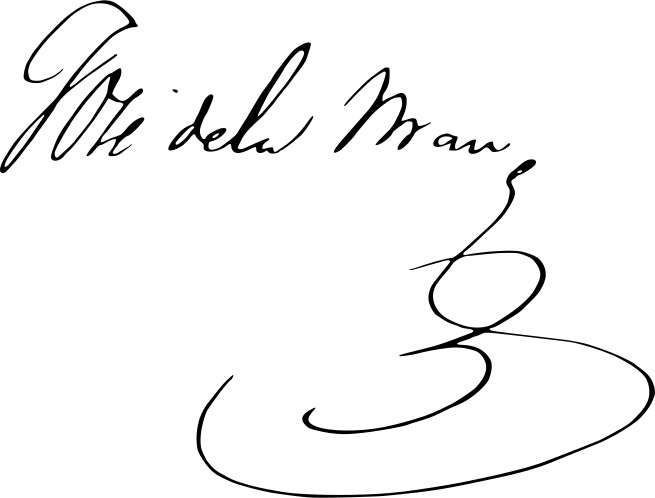
Signature of: josé de la mar